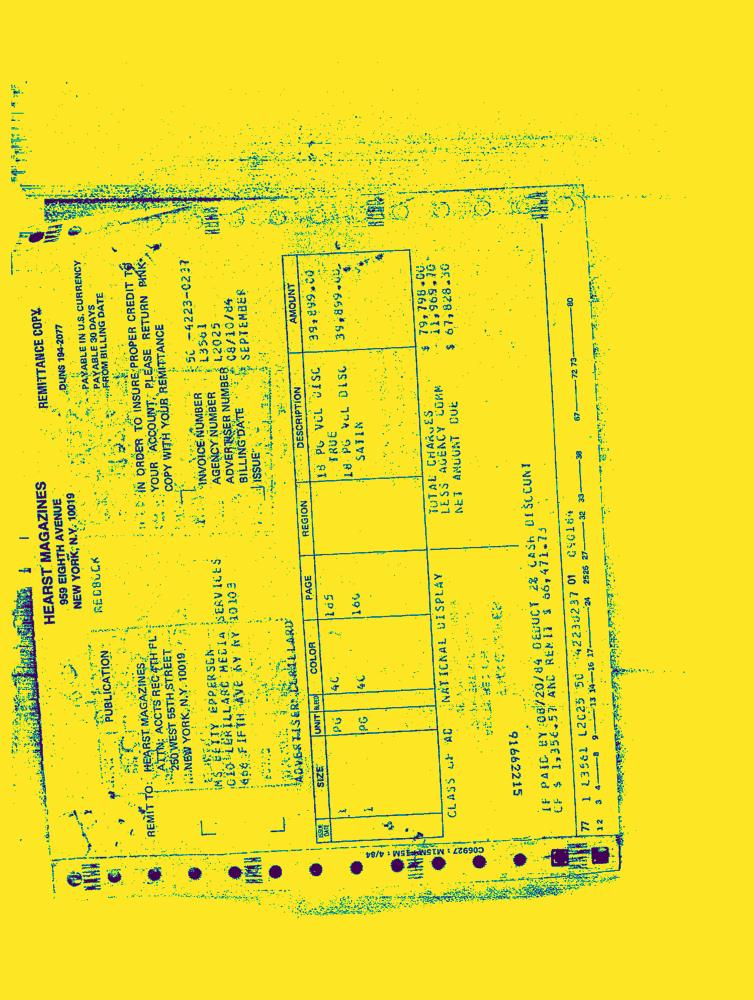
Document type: Invoice-Doc